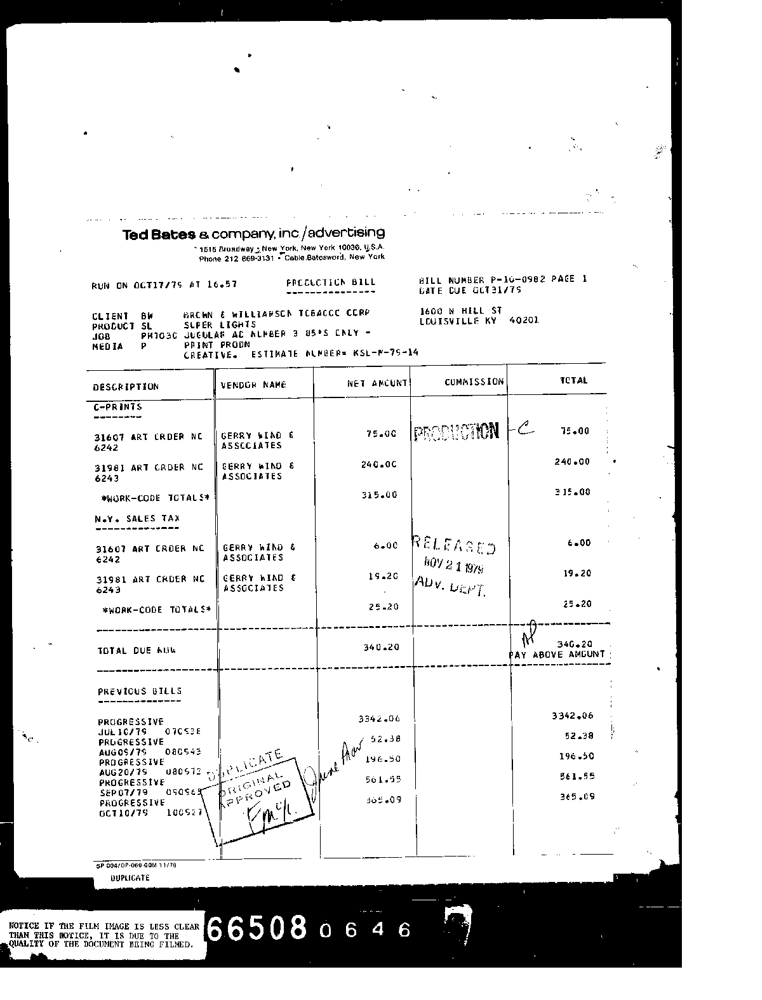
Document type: Invoice